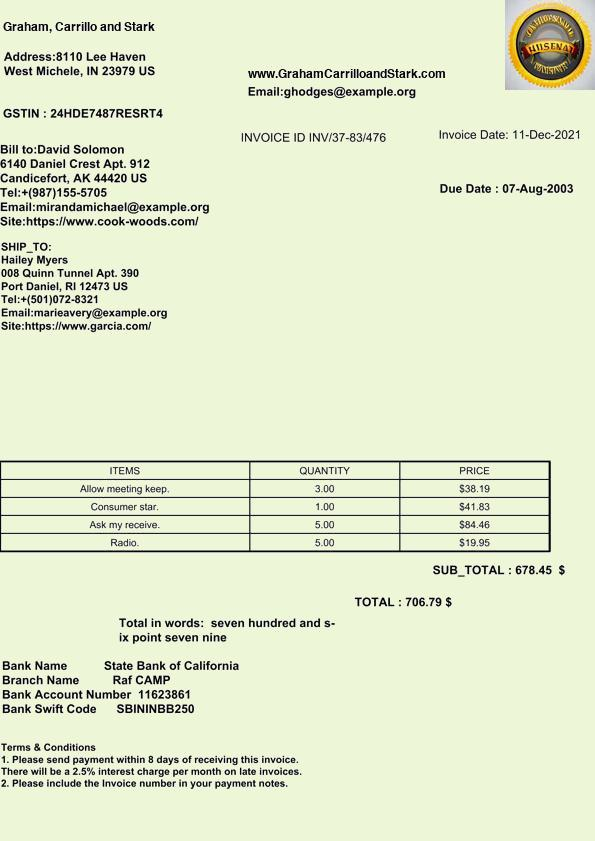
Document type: Invoice